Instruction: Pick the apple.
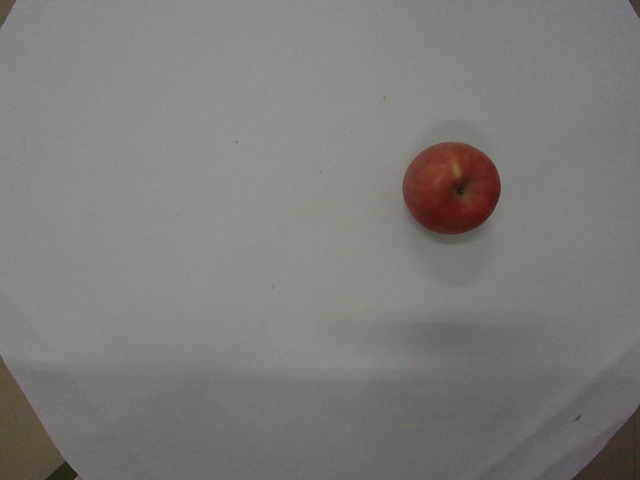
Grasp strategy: vertical